Question: What is the suspected problem?
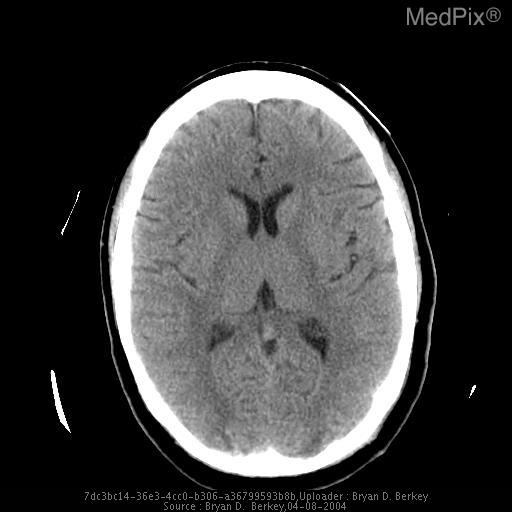
Answer: The findings suggest Within the bilateral posterior, temporal, occipital and parietal lobes, there are several small foci of
low density, with cytoxic and vasogenic edema patterns.. Low density intraparenchymal foci with characteristic cytoxic and vasogenic edema patterns.. The patient might have a history of 22 year-old female presents to ER with seizure and mental status changes.